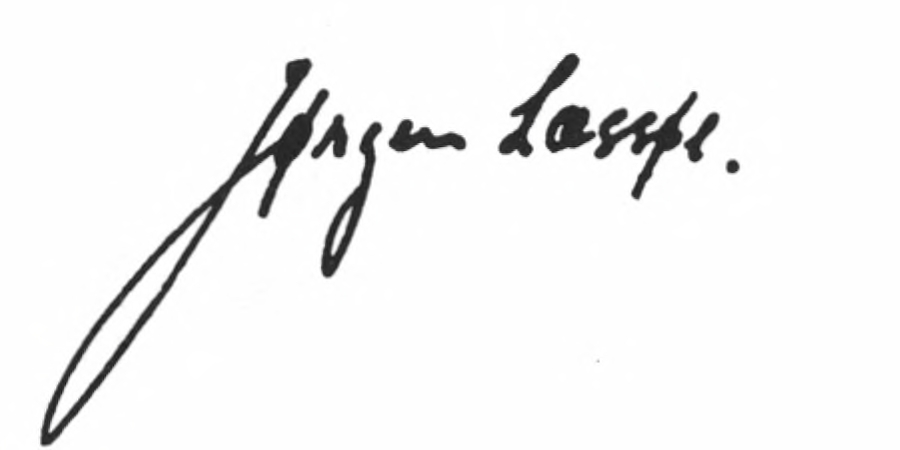
Signature of: jørgen læssøe